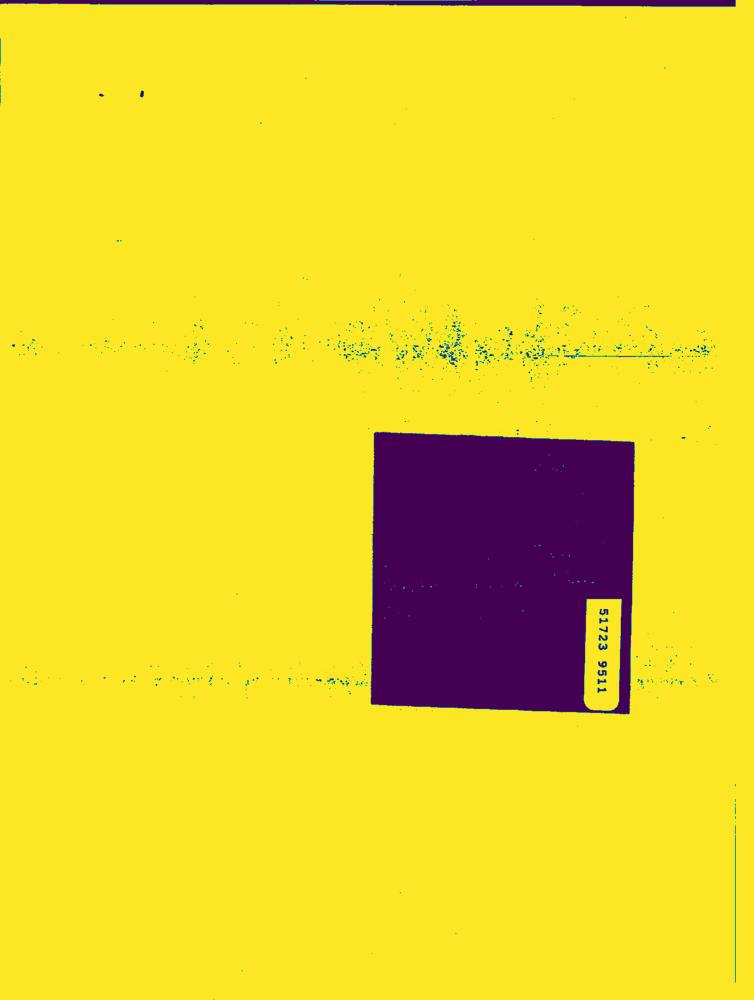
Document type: Hand-Written